Question: What is the address or location of the property listed in the document?
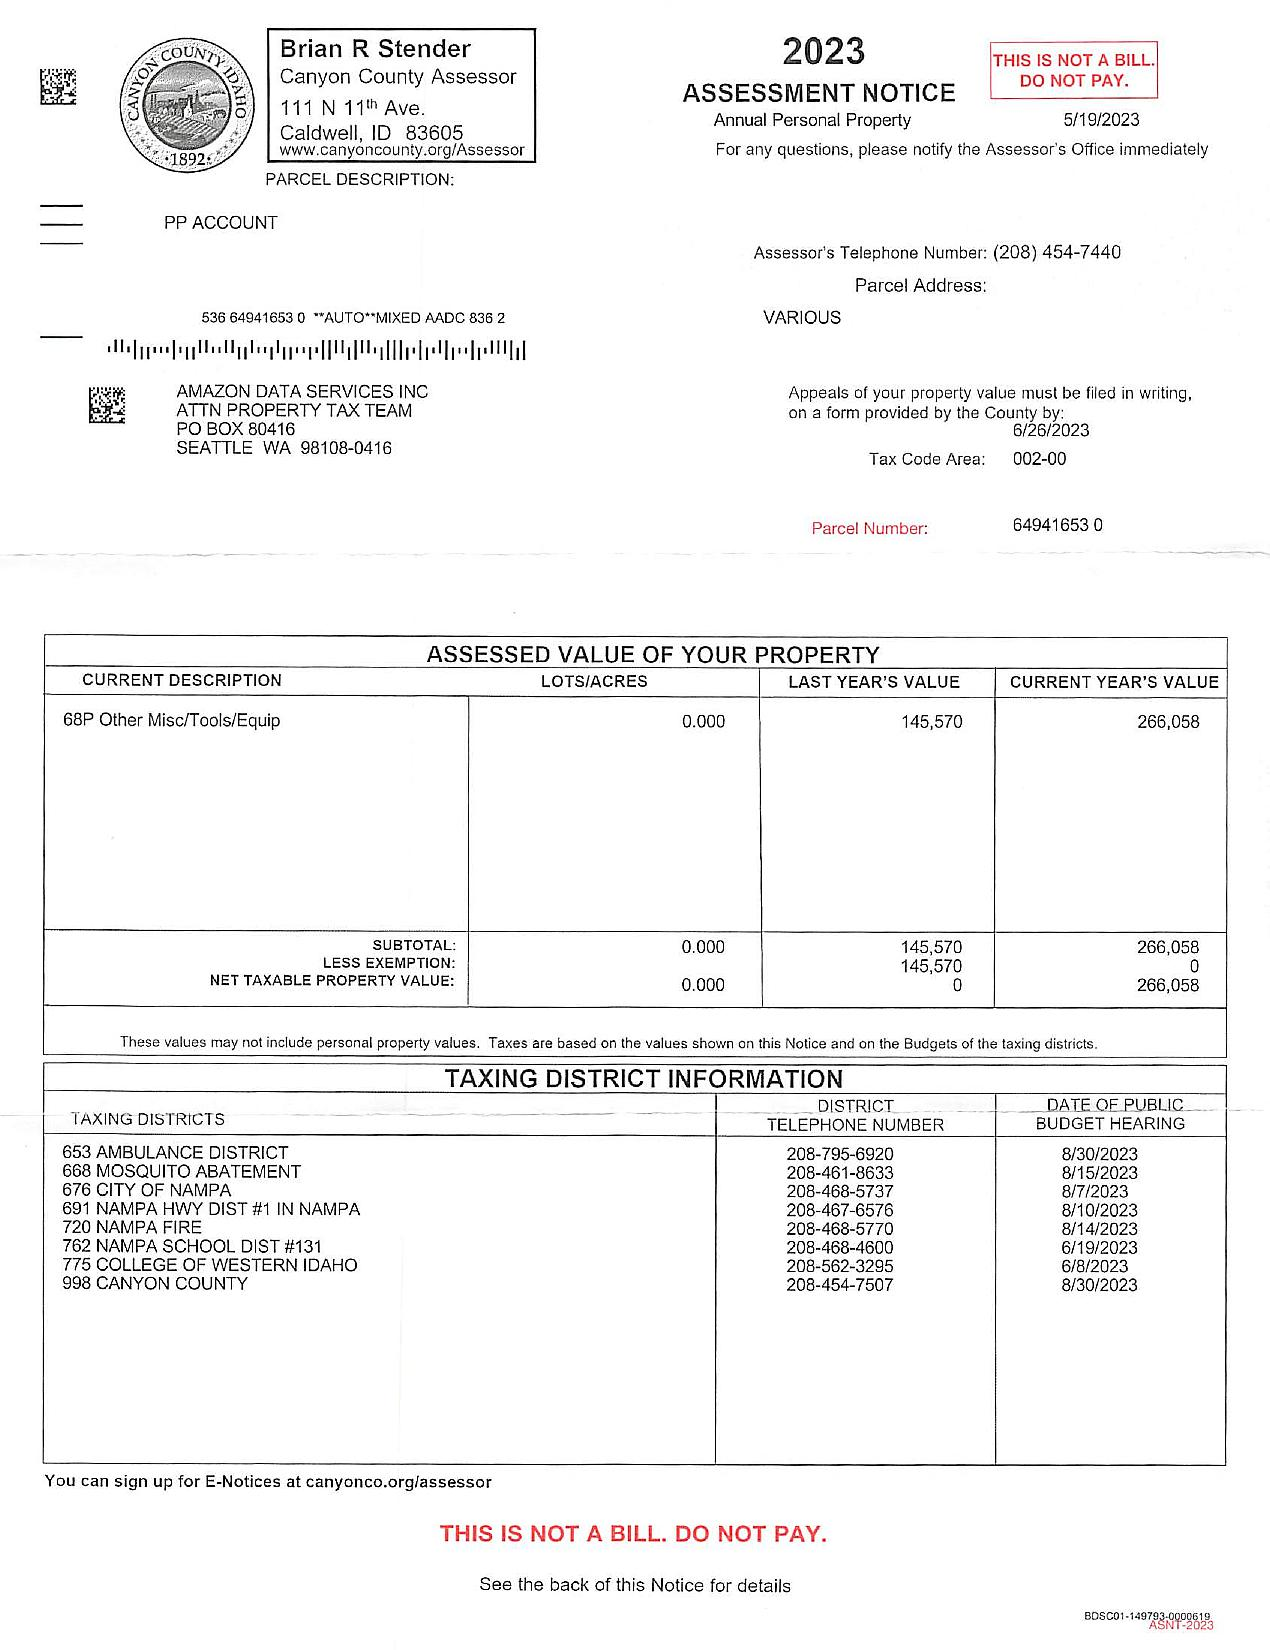
Answer: "VARIOUS"